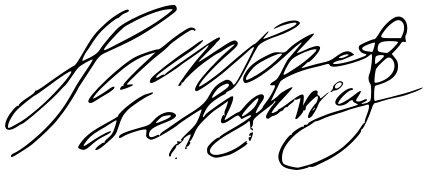
Signature of: lope de figueroa